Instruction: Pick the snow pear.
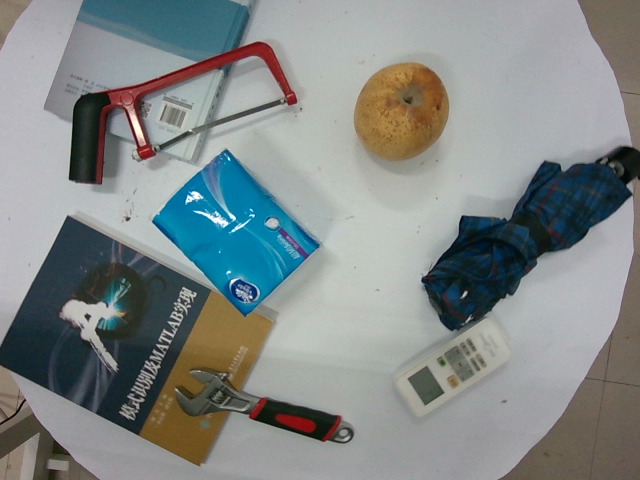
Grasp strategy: vertical